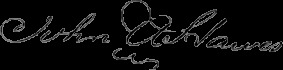
Signature of: john alexander hawes